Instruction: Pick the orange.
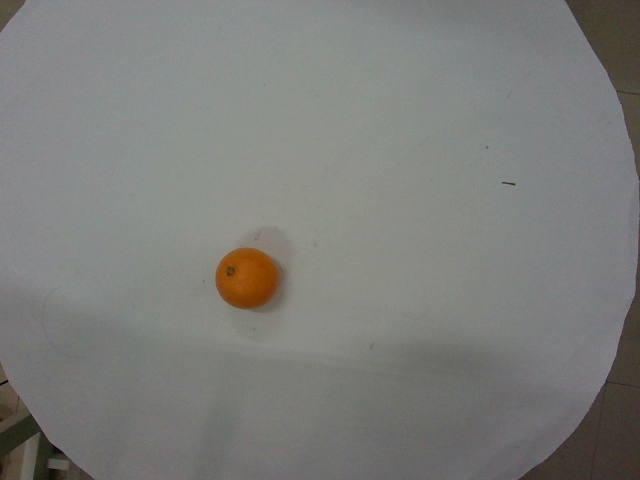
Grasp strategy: vertical